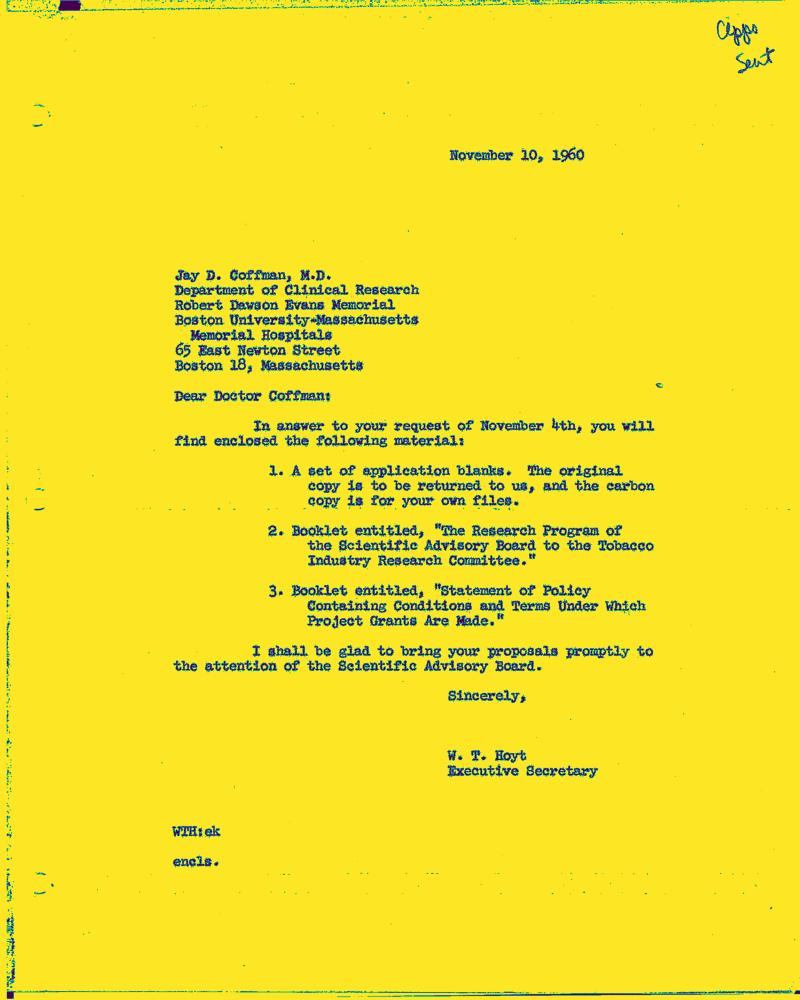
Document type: Letter-Doc